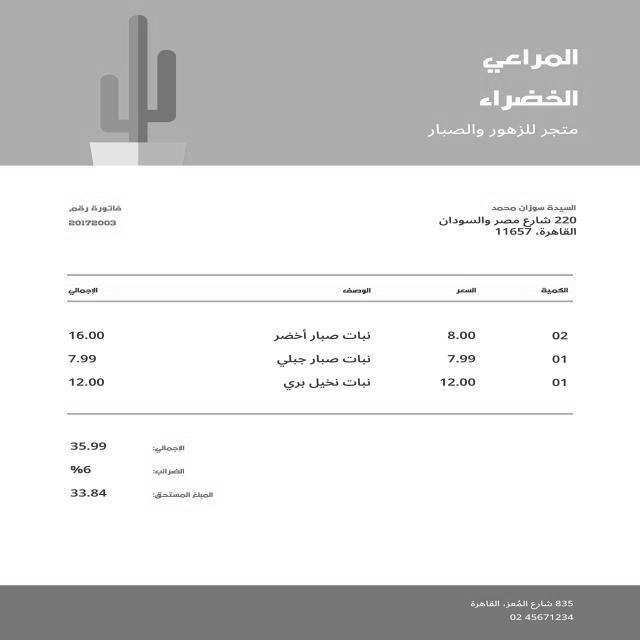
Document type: Invoice